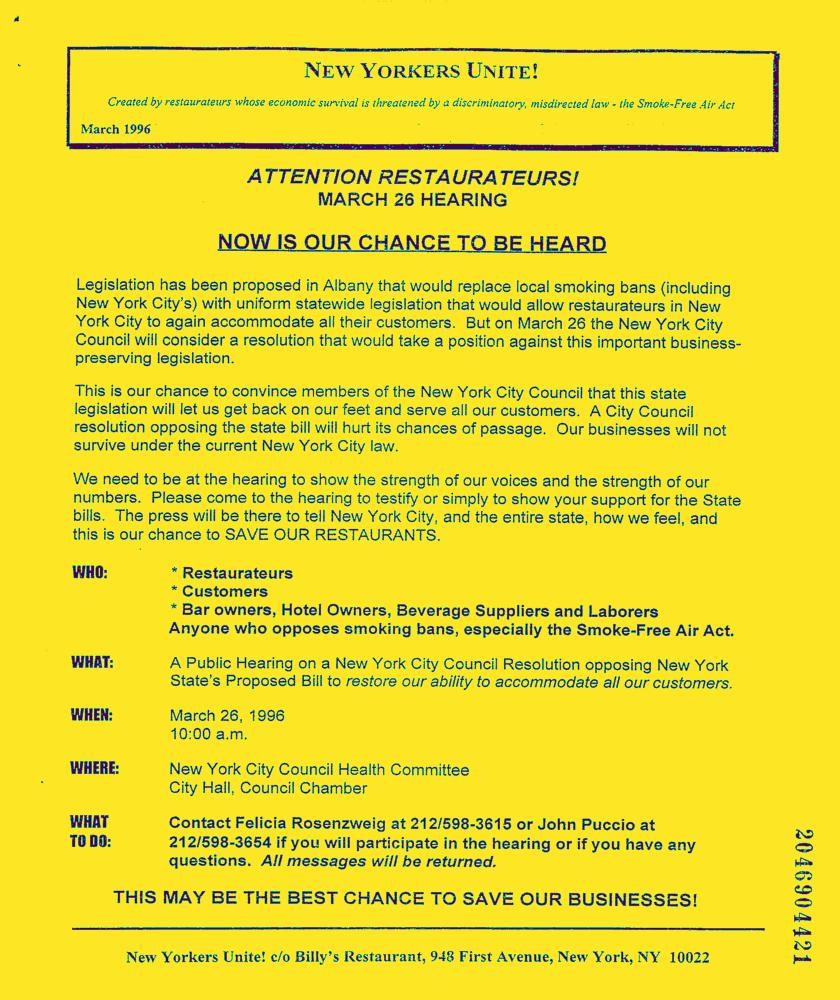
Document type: News-Article